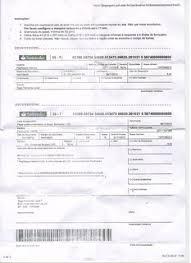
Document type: Invoice